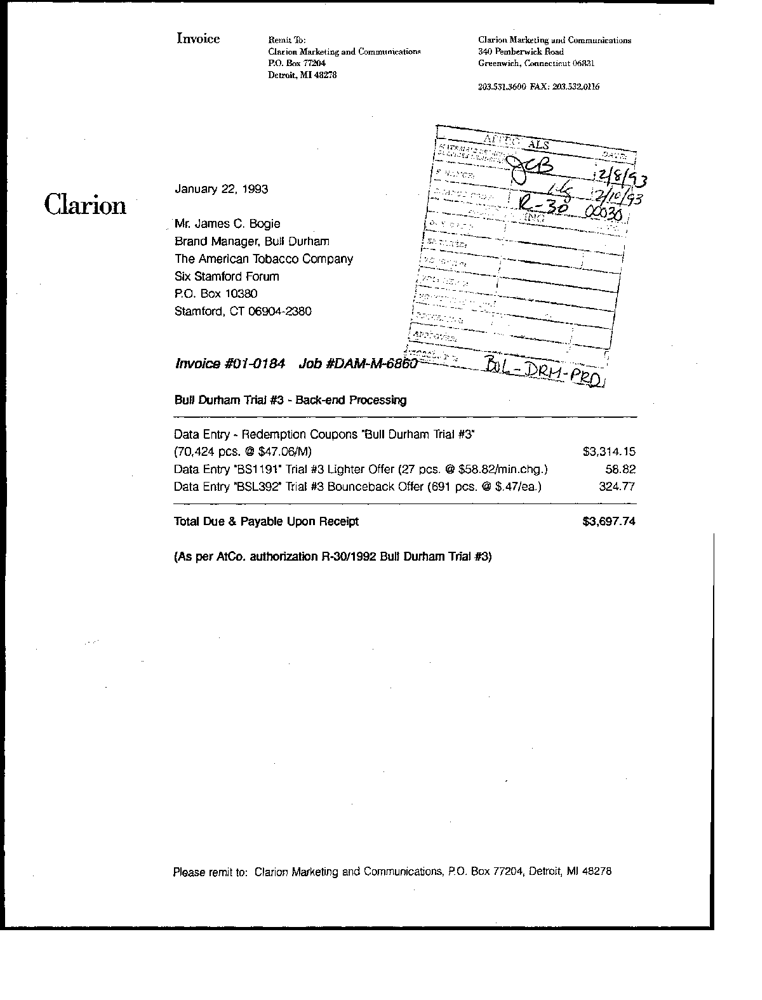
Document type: Invoice